Question: Which state is mentioned in the document?
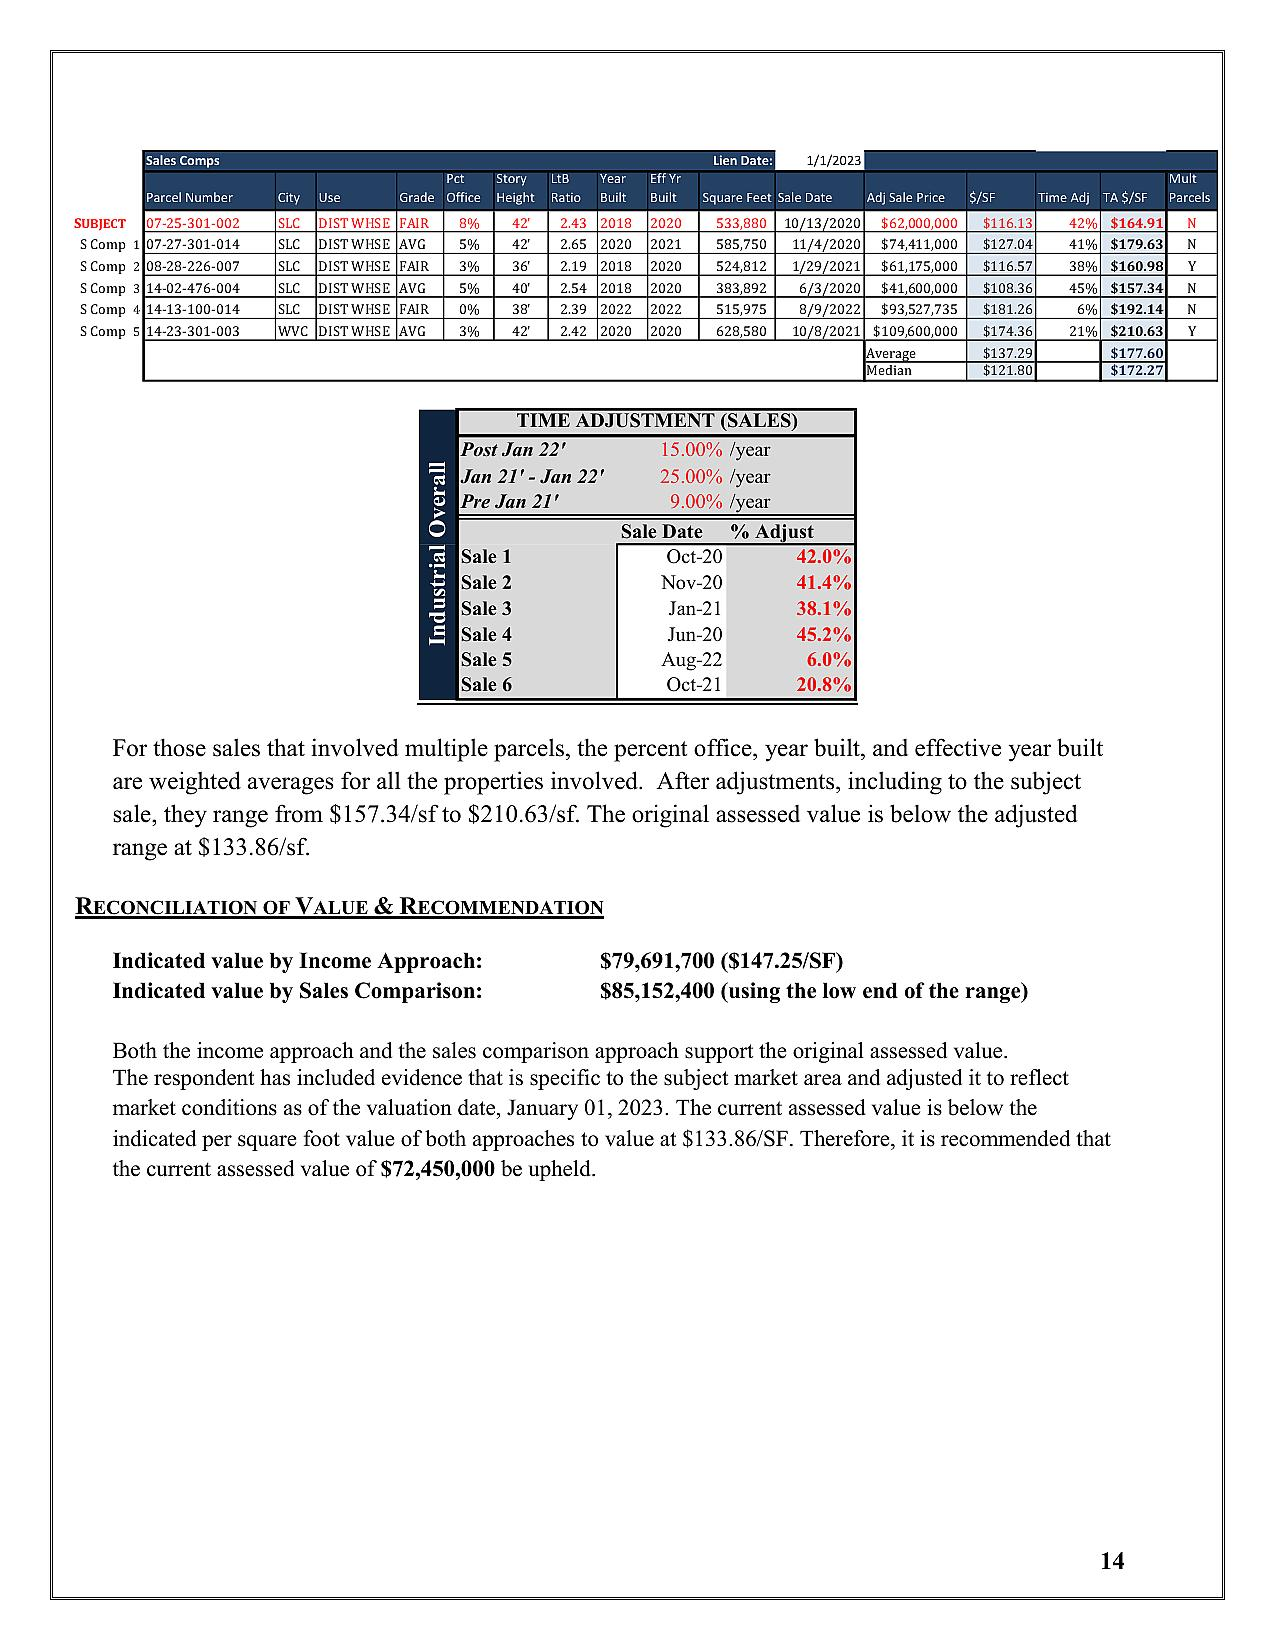
Answer: "SLC"